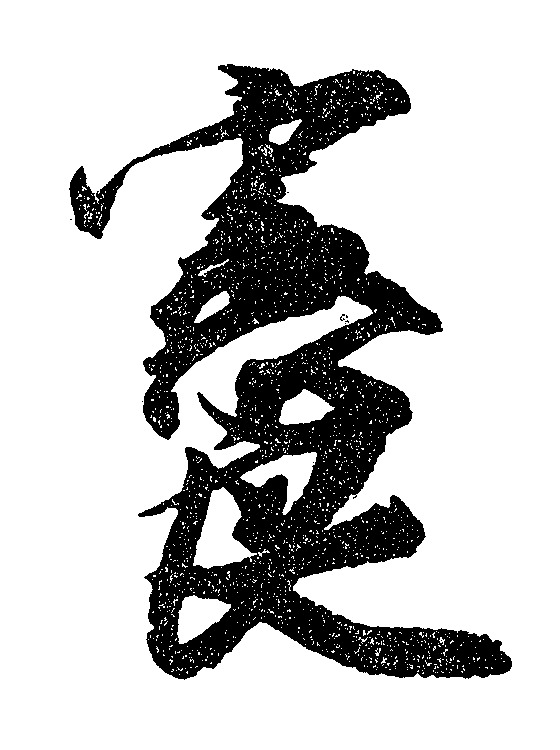
Signature of: go murakami